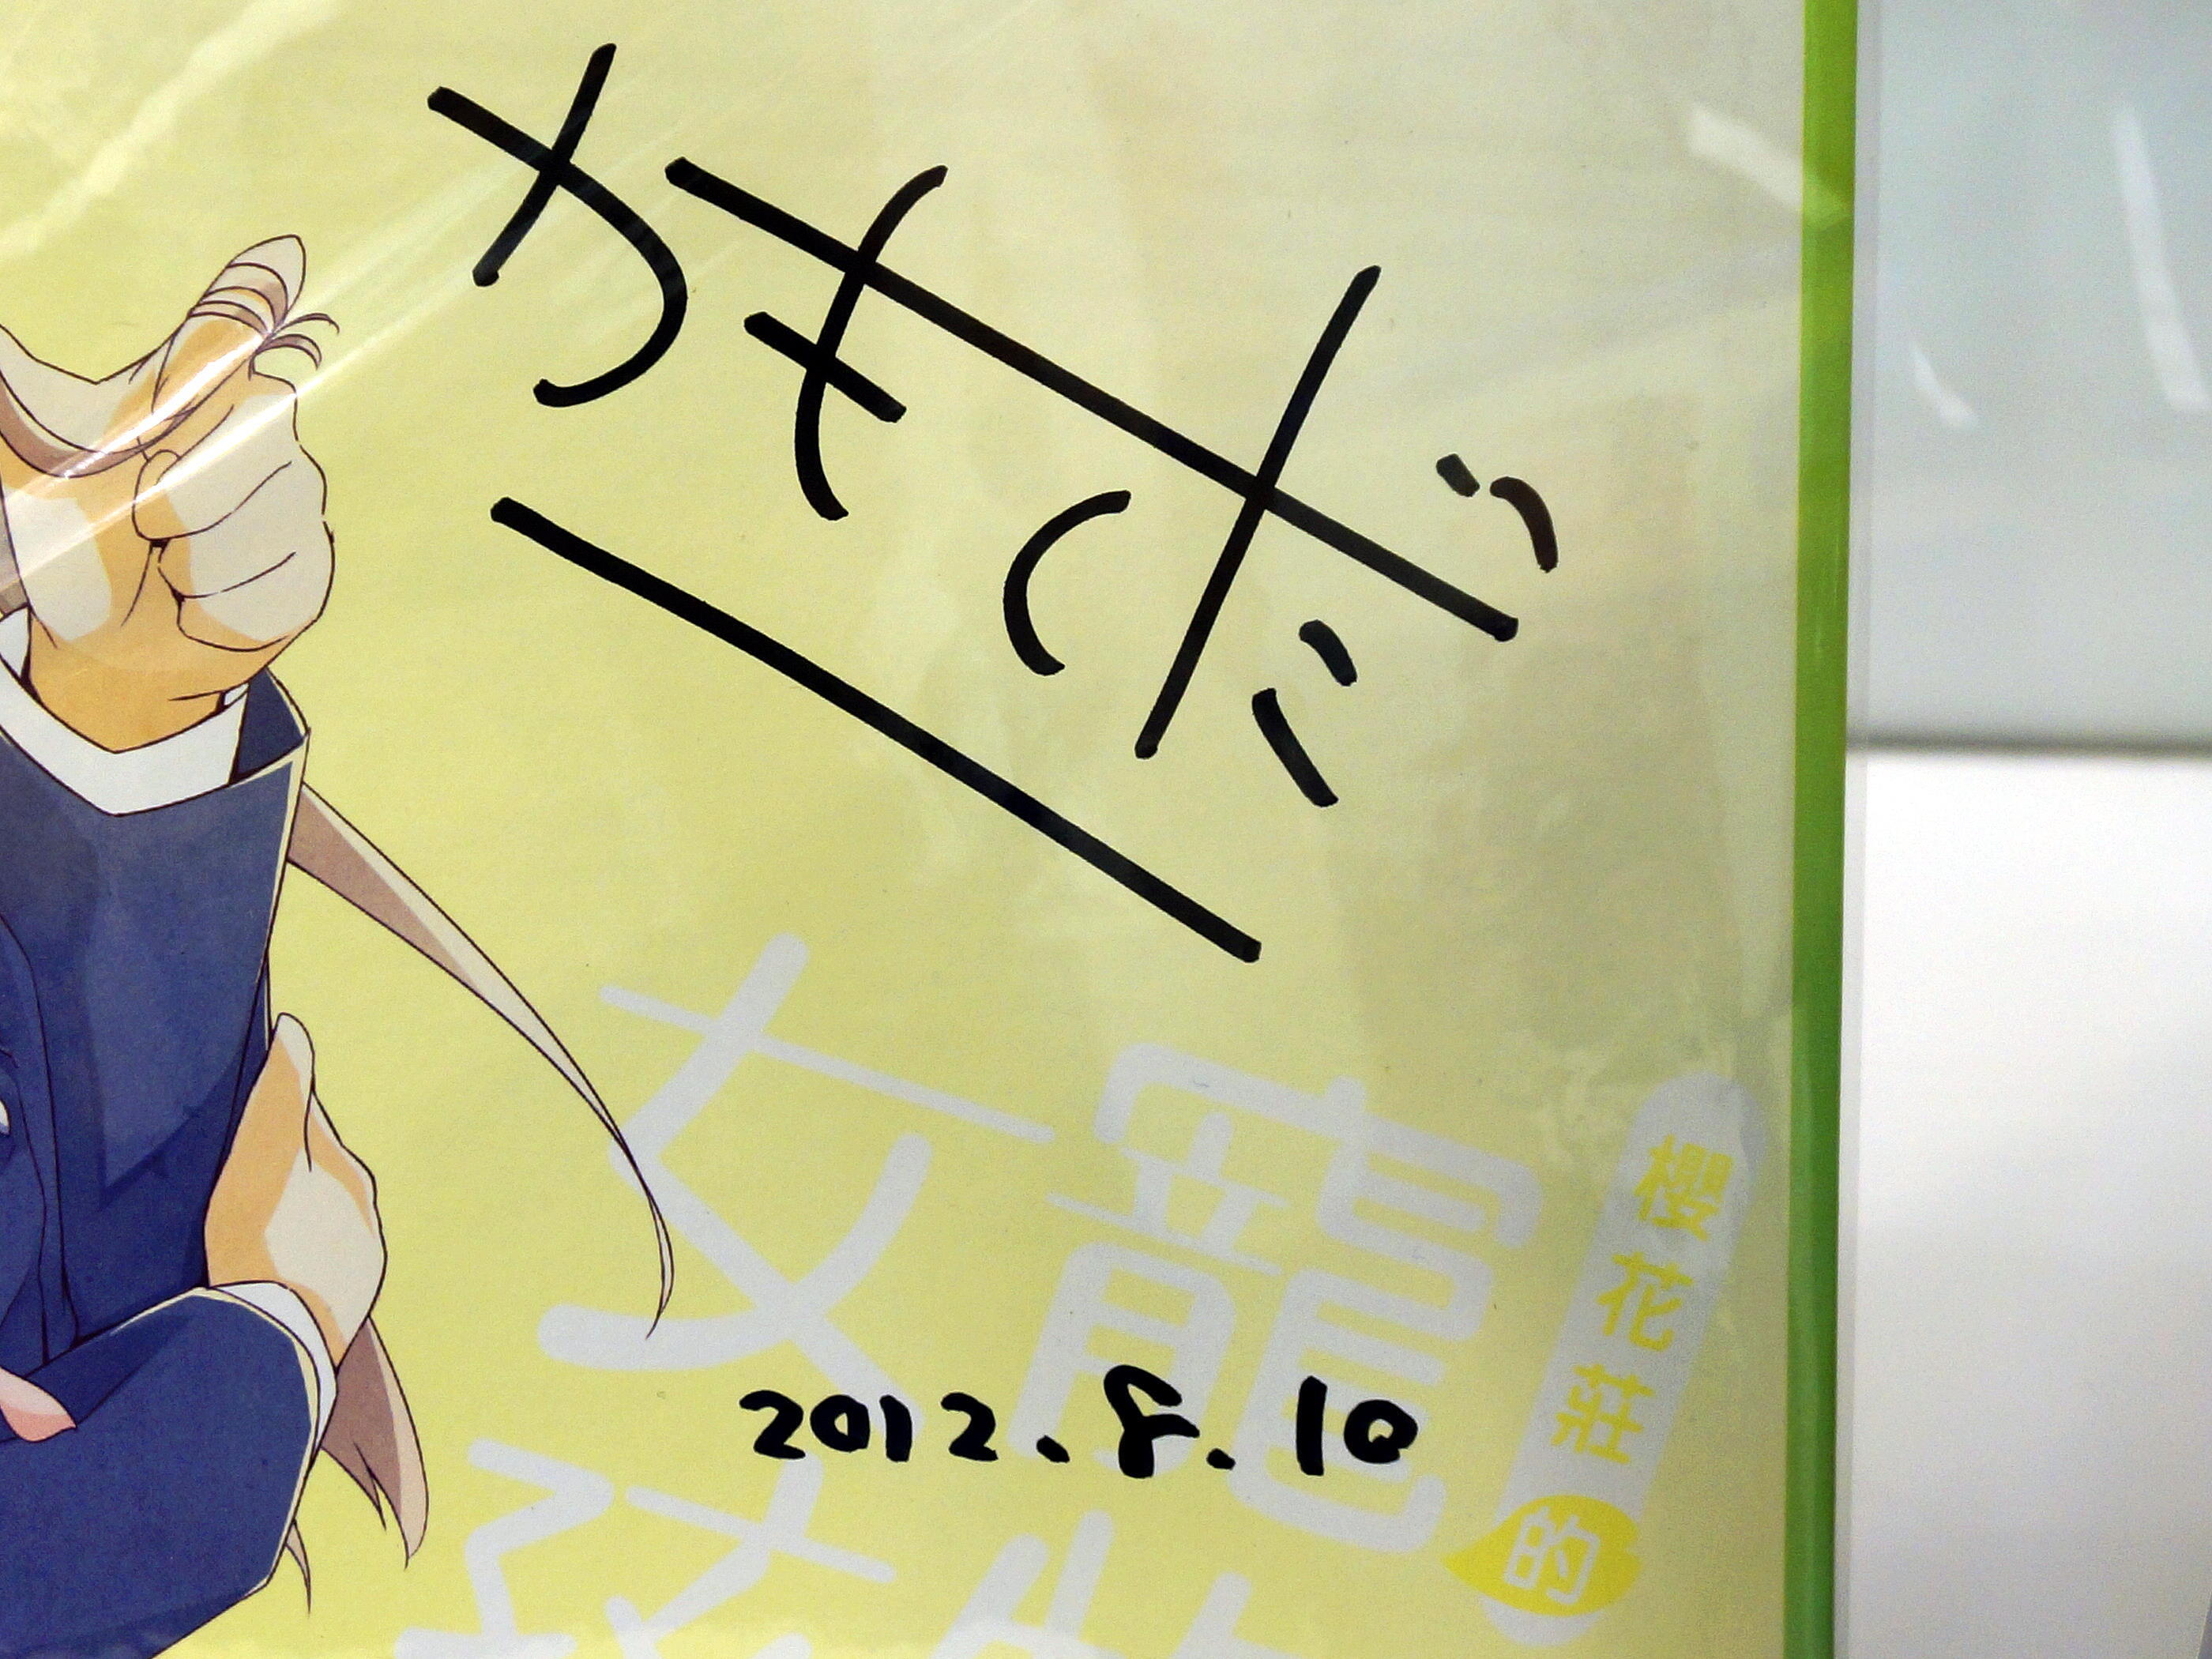
Signature of: hajime kamoshida